Patient: Female, age 31
We report the case of 31 years old female patient with endobronchial hamartoma diagnosed by CT scan after repeated episodes of chest pain and pyrosis. The first admission in March 2013, new mother for three months, the patient comes in pulmonology for the sudden appearance of stabbing chest pain, nocturnal cough and heartburn. A history of GERD treated with antacids as needed, and bronchial asthma onset after an episode of pneumonia arose during the first pregnancy occurred two years earlier.
Chest X-ray was performed and reported evidence of a prominent right hilum and a subtle increase in parenchymal density in the middle lung field but a mass could not be clearly identified (Fig. 1).
In June 2013, the patient returned to our structure for sudden onset of stabbing chest pain associated with dyspnea and fever. The laboratory tests revealed a mild neutrophilic leukocytosis associated with decreased hematocrit (35%) and slightly increased NSE.
A contrast-enhanced MD-CT scan of the chest was performed and revealed a beginning middle lobe pneumonia and presence of a mass within the bronchus intermedius consisting mostly of fat with minimal inclusions of soft tissue density (Fig. 2). Multiplanar reconstruction with axis parallel to the bronchus clearly showed that the lesion determined subtotal obstruction of the bronchus intermedius (Fig. 3).
The bronchial wall was very uneven and seemed to have a continuous solution on the outside, making its content not separable from the lesion (Fig. 4). Virtual-bronchoscopy reconstruction from the non-enhanced CT scan displayed the mass within the bronchus intermedius (Fig. 5).
Based on the findings and subsequent consultation between radiologist, pulmonologist and thoracic surgeon, the patient underwent wedge resection of the bronchus intermedius by thoracotomy. The macroscopic and microscopic sections of the lesion are shown in Figs. 6 and 7 respectively.
Keywords: ct scan, endobronchial lipomatous hamartoma, pregnancy, young new mother
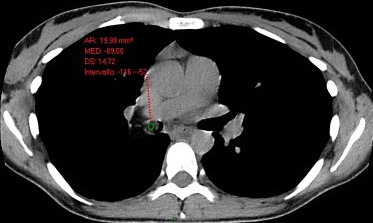
Image caption: Oblique multiplanar CT reconstruction (lung window) shows entirely the mass within the right main bronchus lumen just before the bifurcation of the anterior segmental bronchus of the upper lobe and posterior segmental bronchus of the upper lobe.